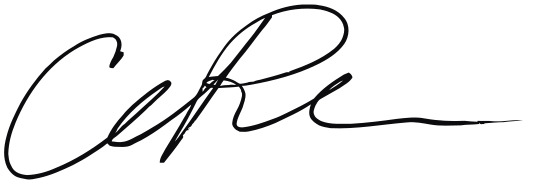
Signature of: charlie plummer